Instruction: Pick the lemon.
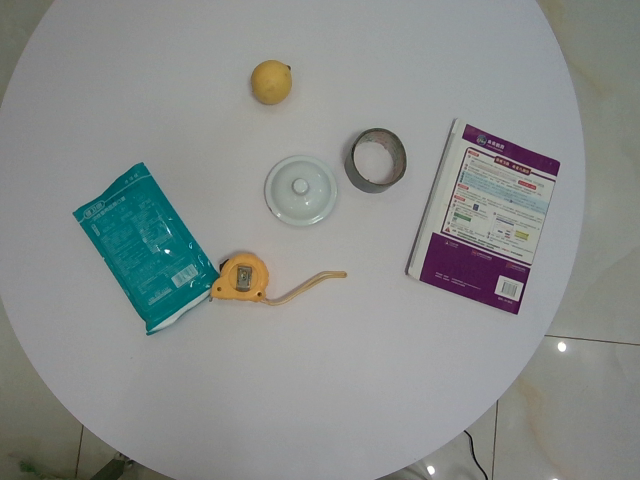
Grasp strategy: vertical